Question: What is the date of the hearing as scheduled in the document?
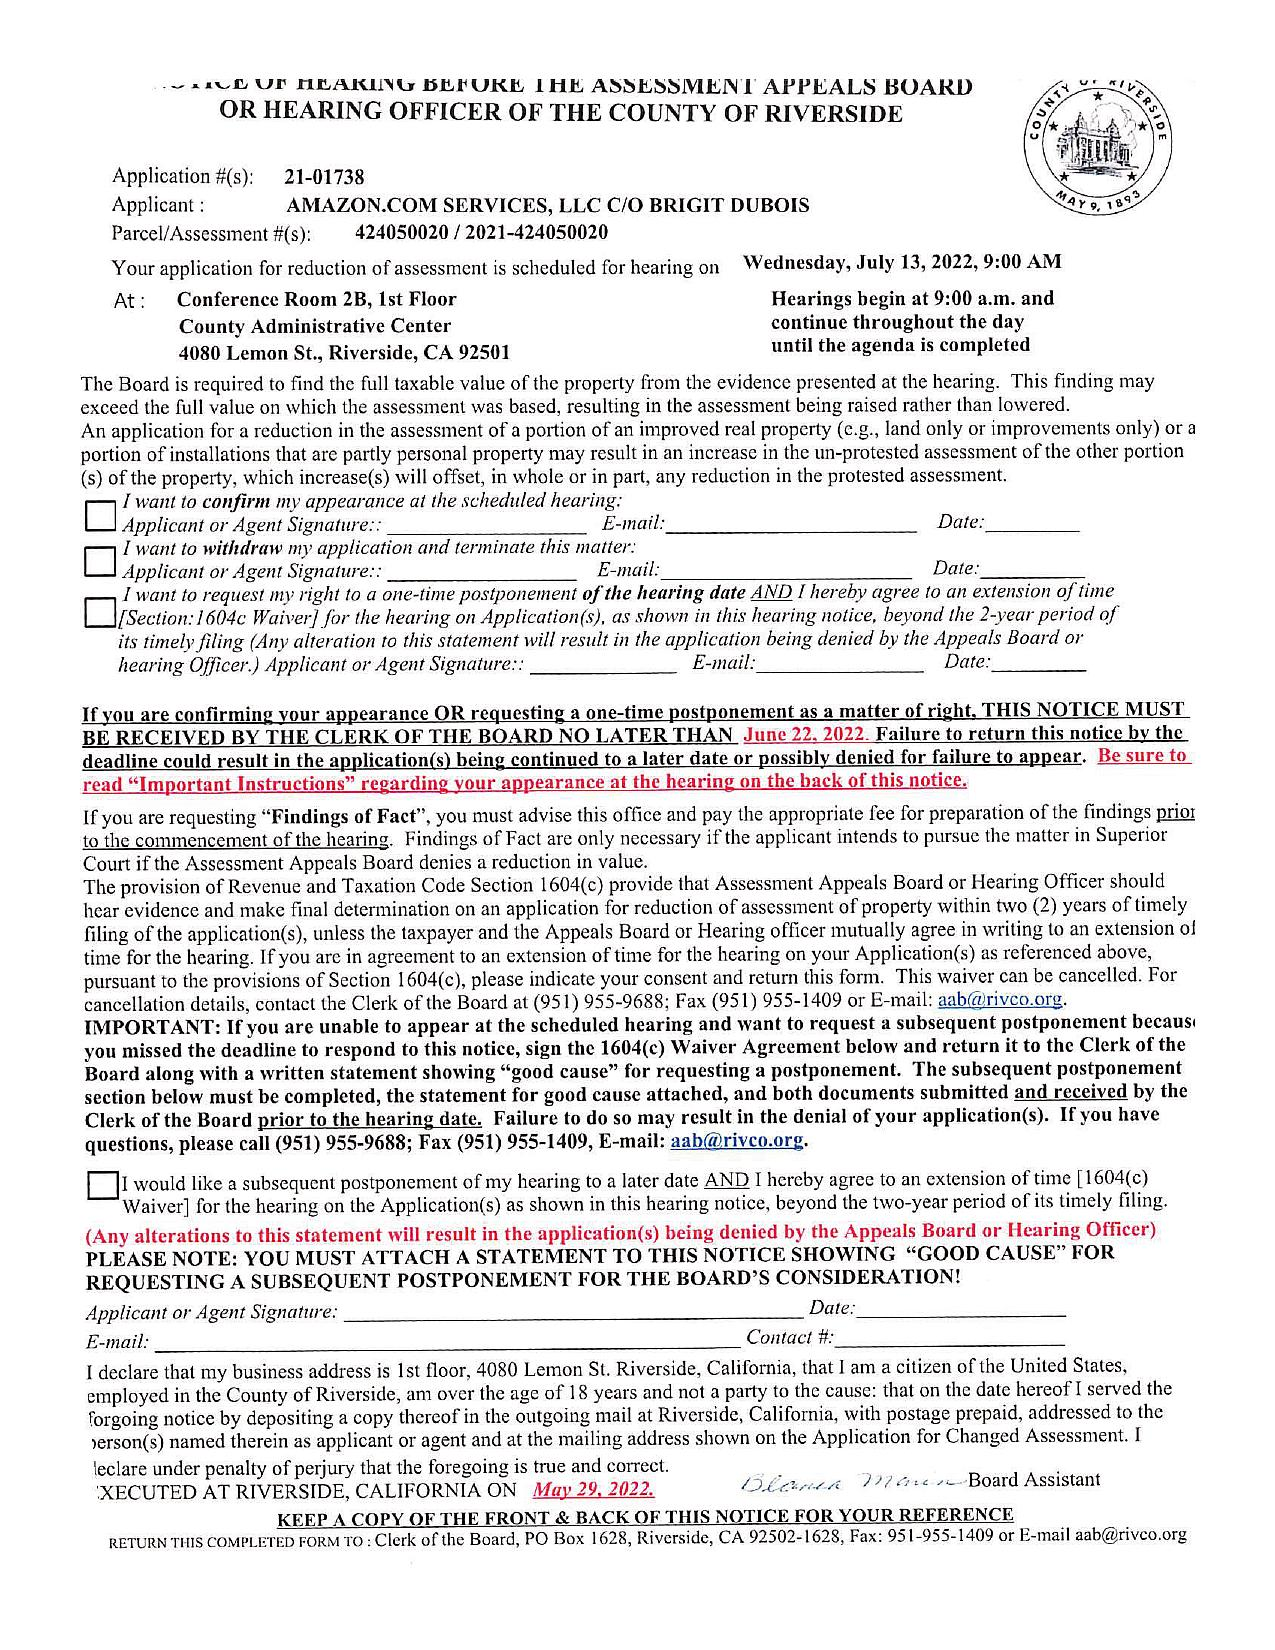
Answer: "Wednesday, July 13, 2022, 9:00 AM"